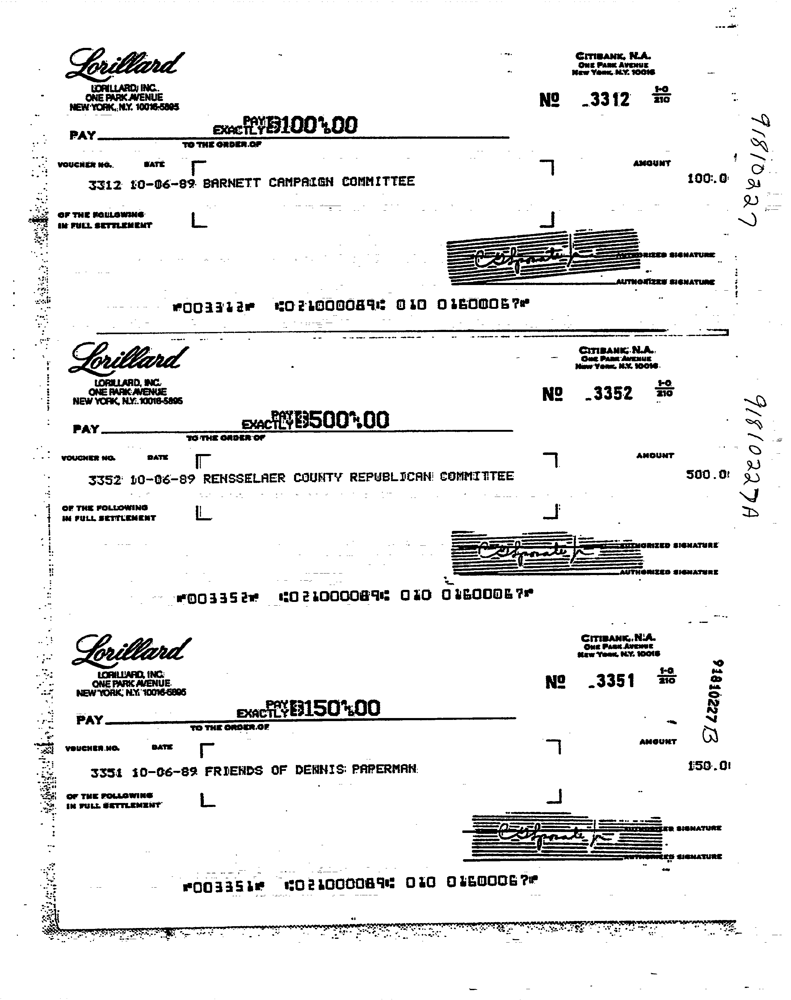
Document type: Invoice